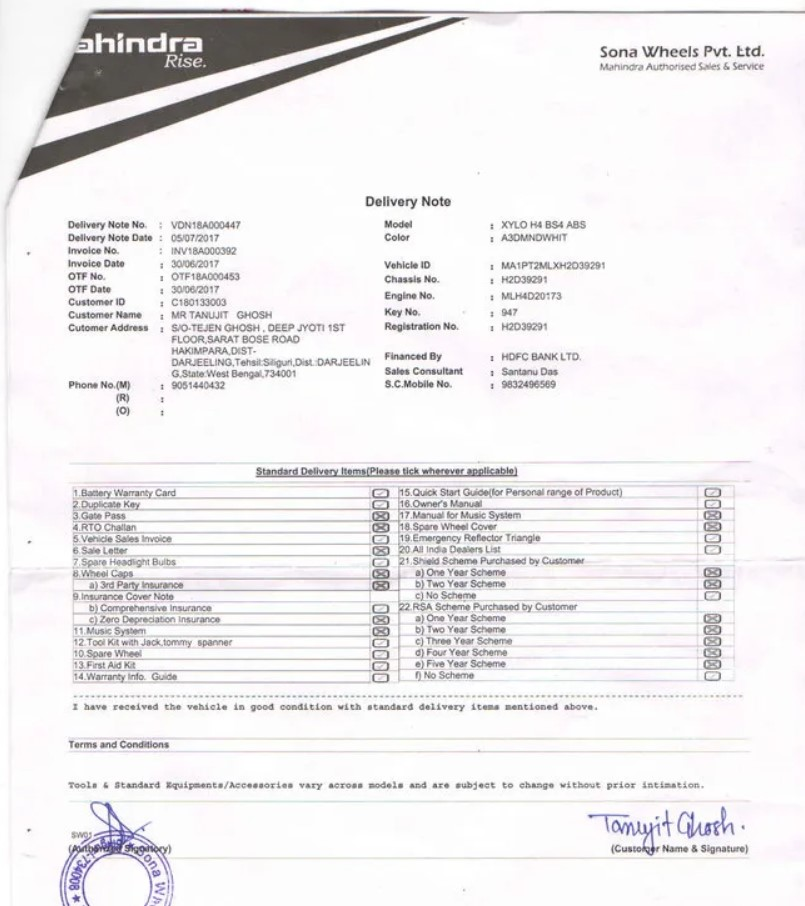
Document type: Invoice